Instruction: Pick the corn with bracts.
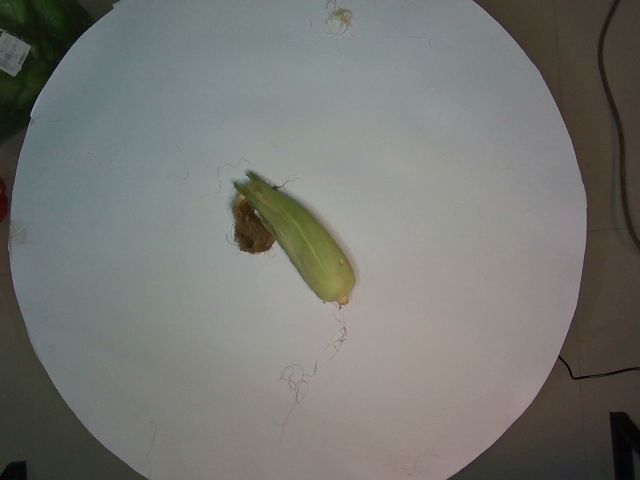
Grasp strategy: vertical